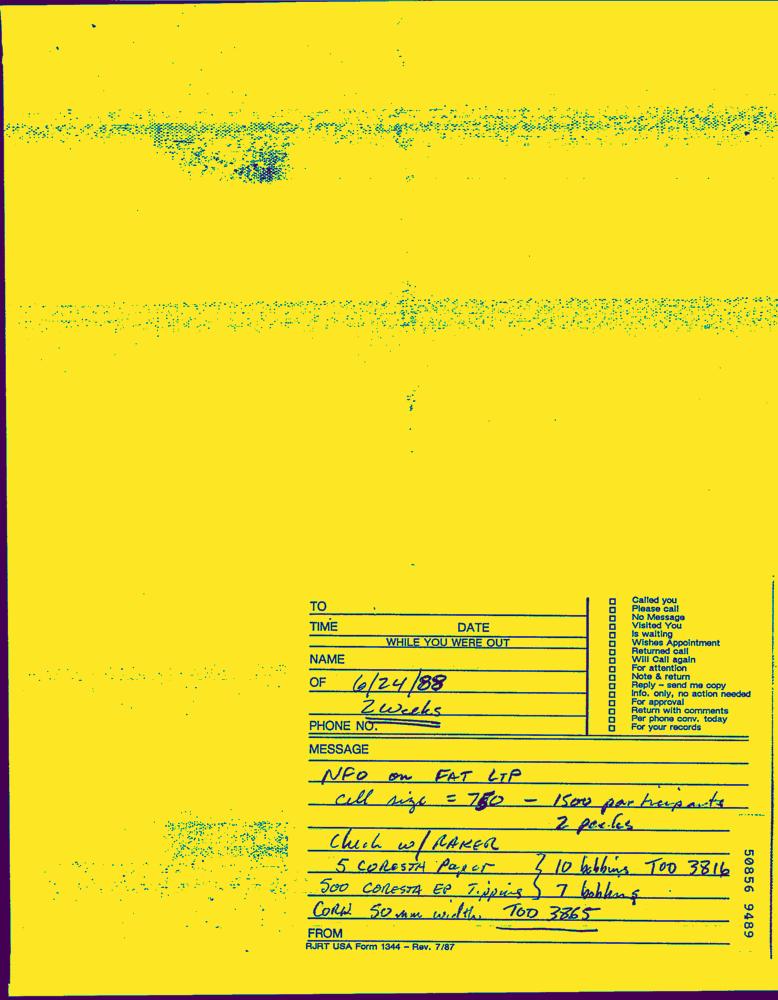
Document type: Hand-Written